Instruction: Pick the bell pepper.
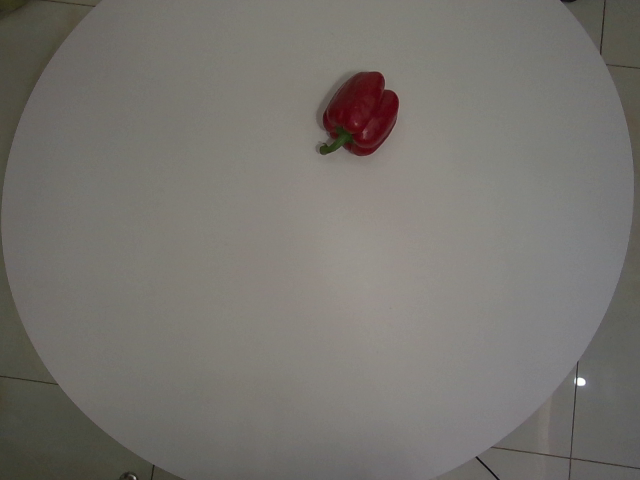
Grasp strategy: vertical